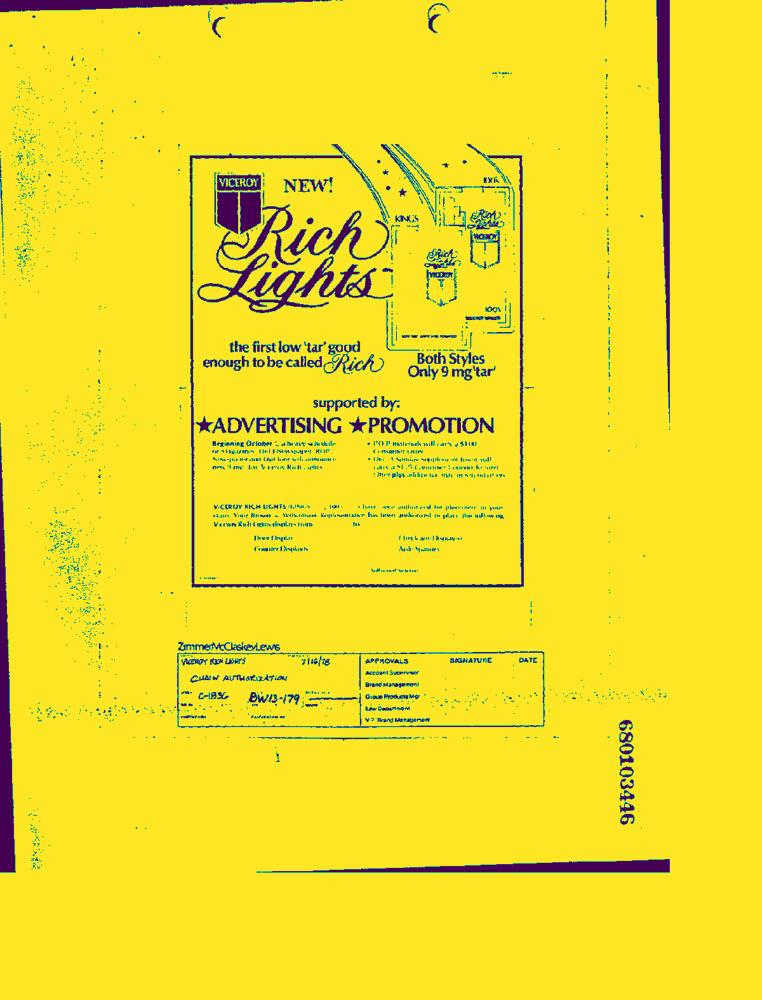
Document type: AD